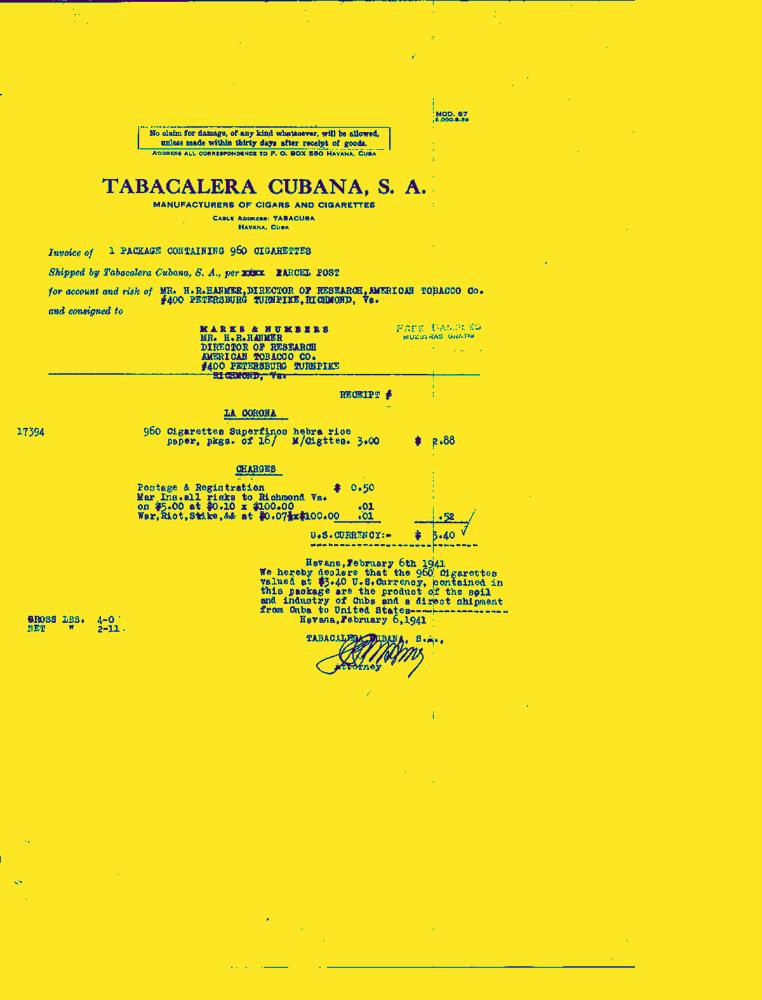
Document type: Invoice-Doc